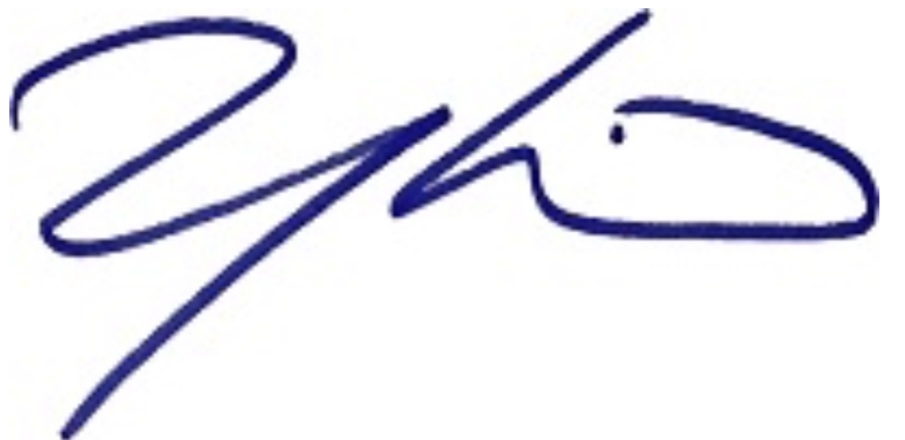
Signature of: young kim